Question: In what way does the history help explain the case?
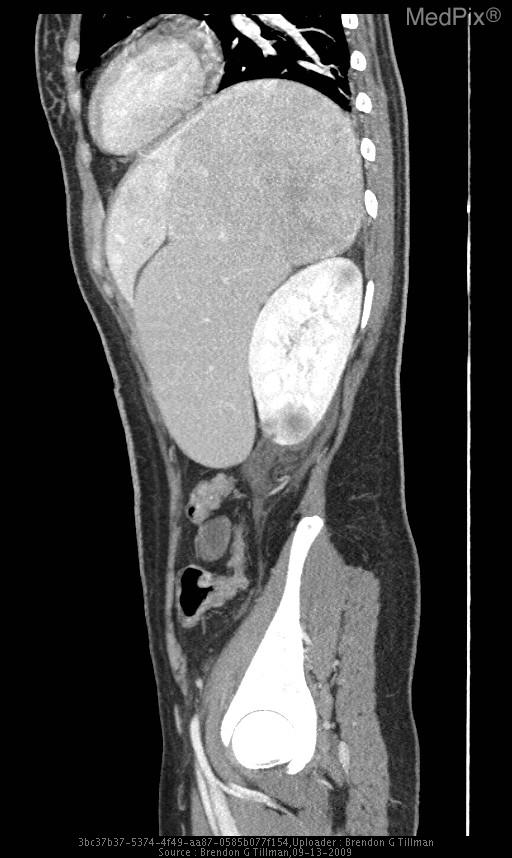
Answer: The patient's history of 28 y/o woman with no significant medical hx only taking OCP presented with dysuria, polyuria, & left flank pain. is key in understanding the case.